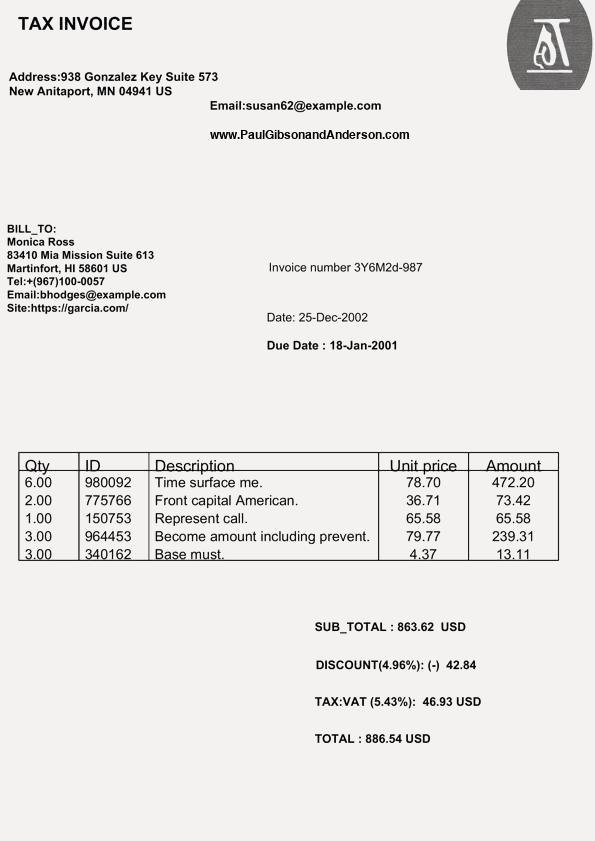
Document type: Invoice